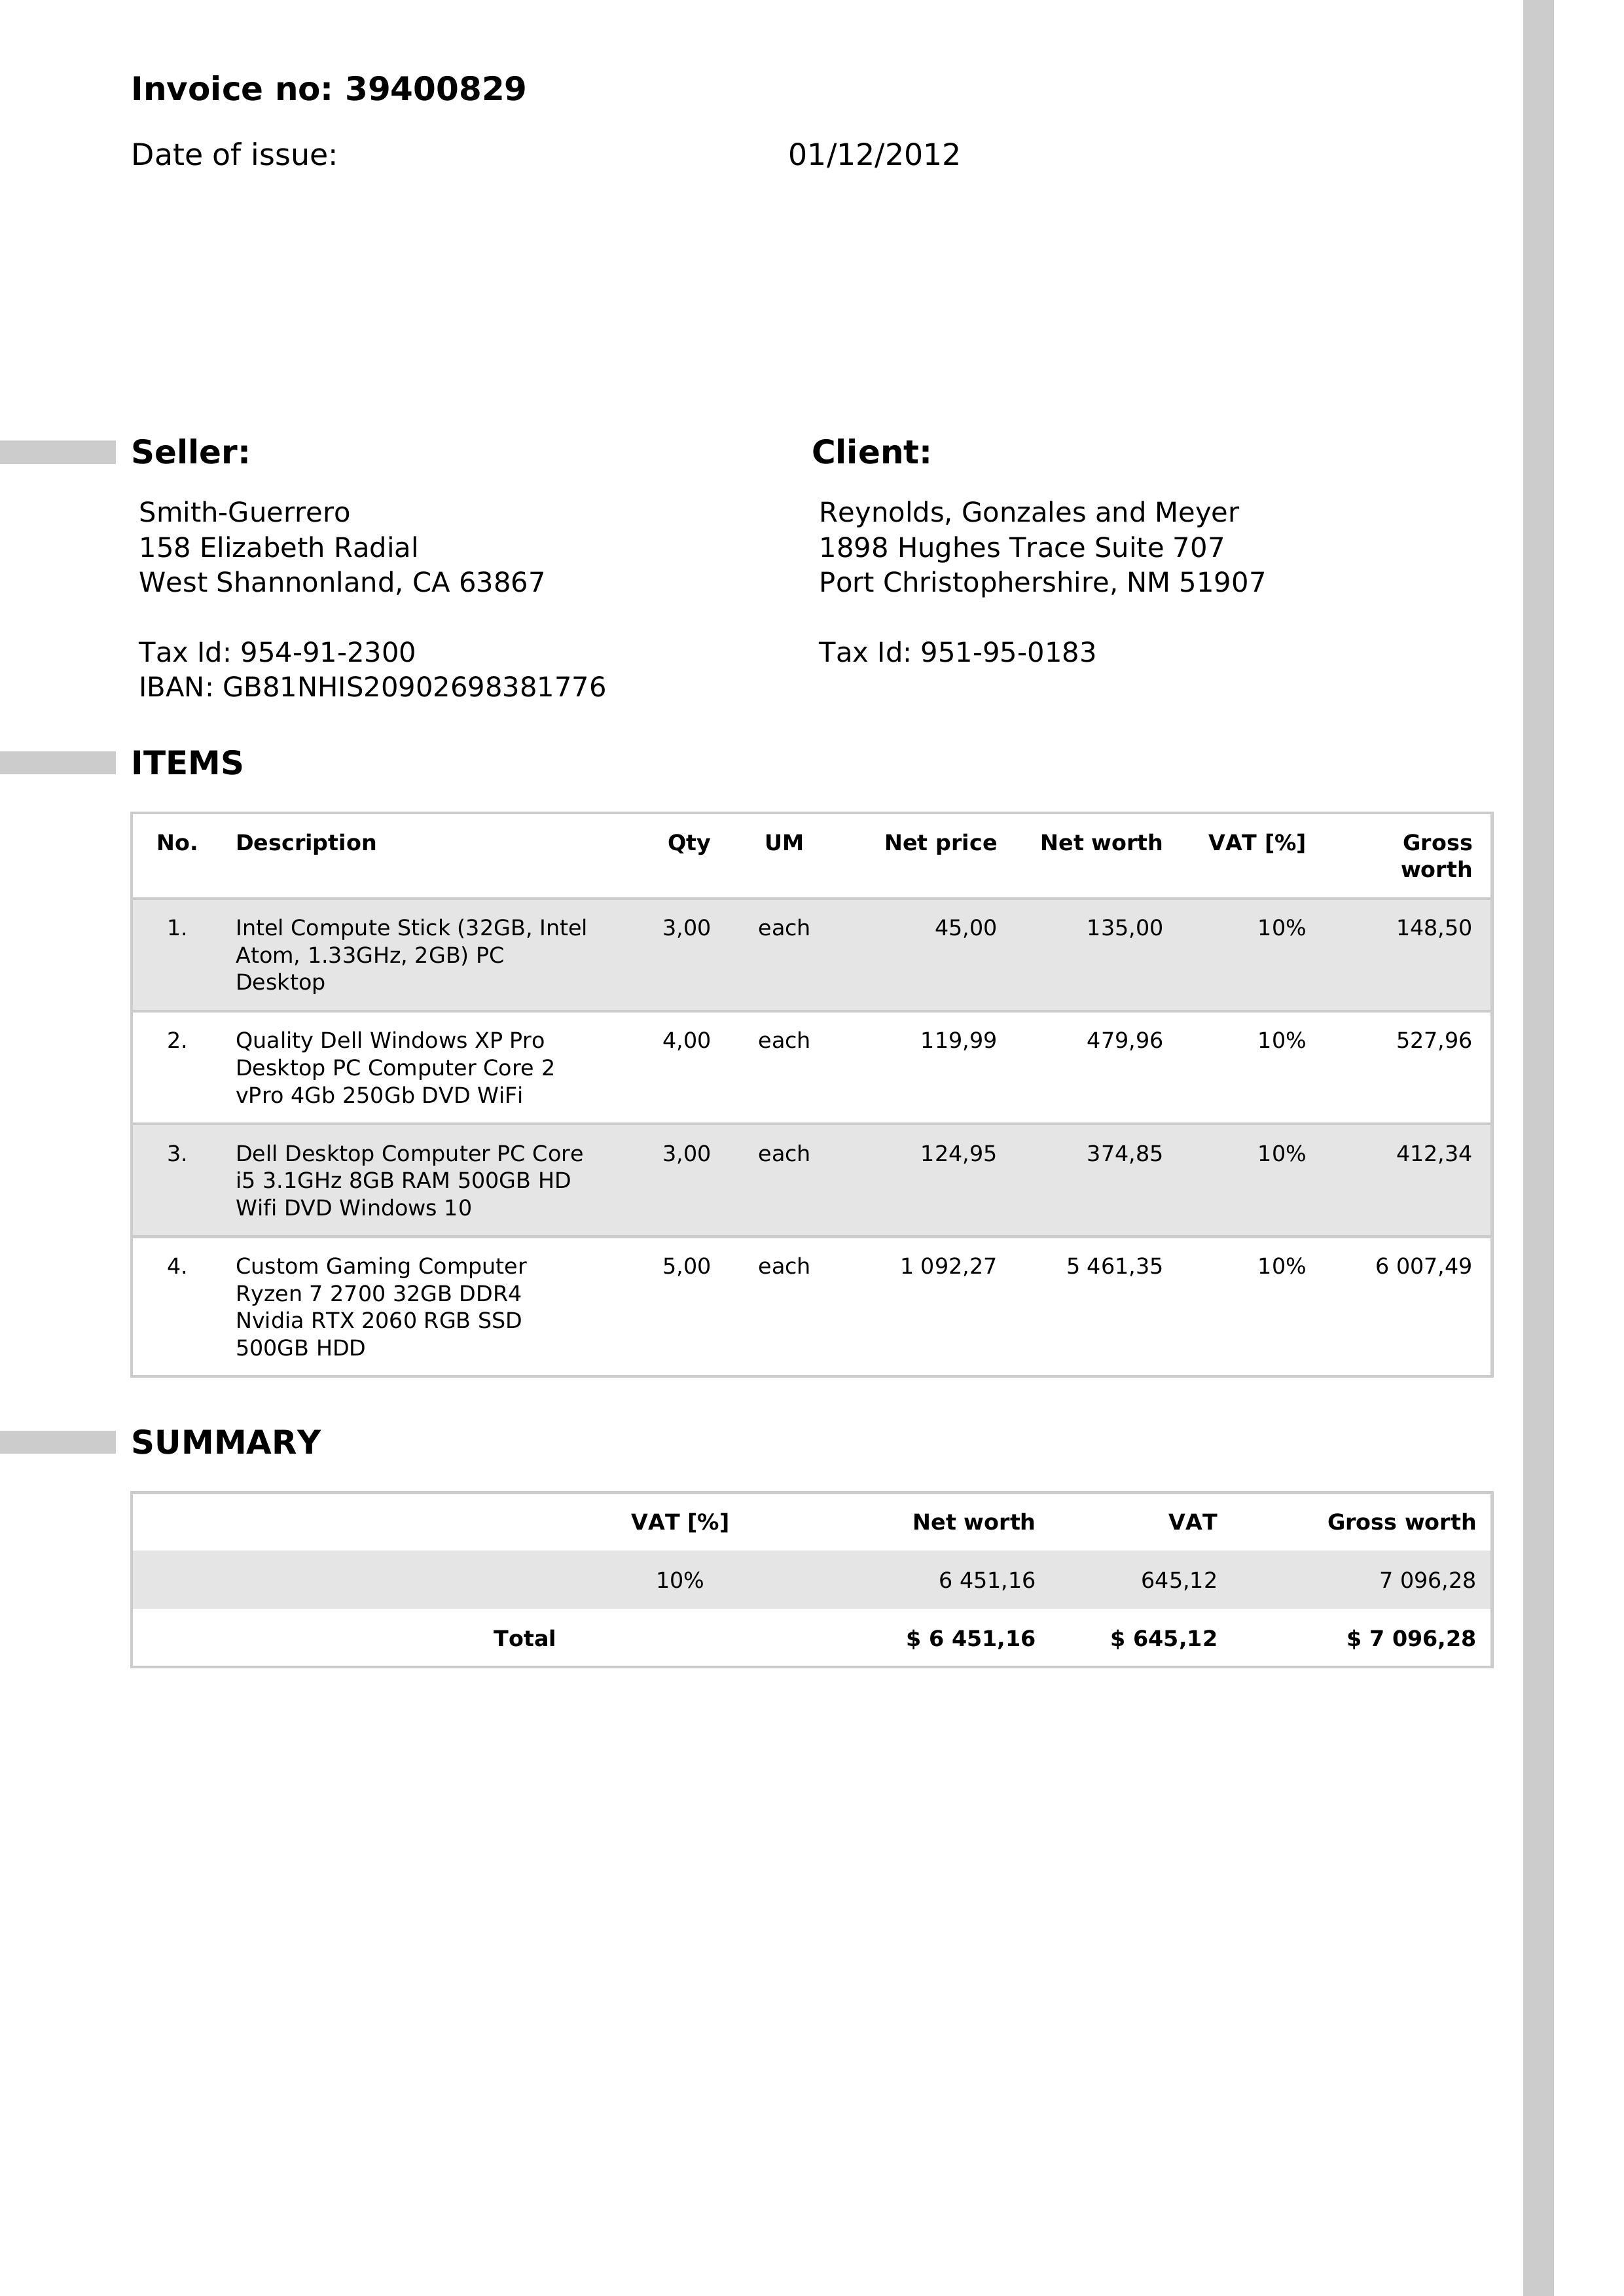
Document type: Invoice